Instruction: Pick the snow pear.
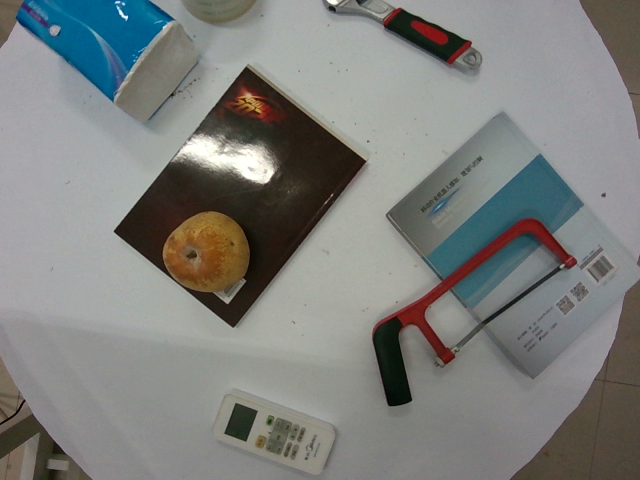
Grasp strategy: vertical